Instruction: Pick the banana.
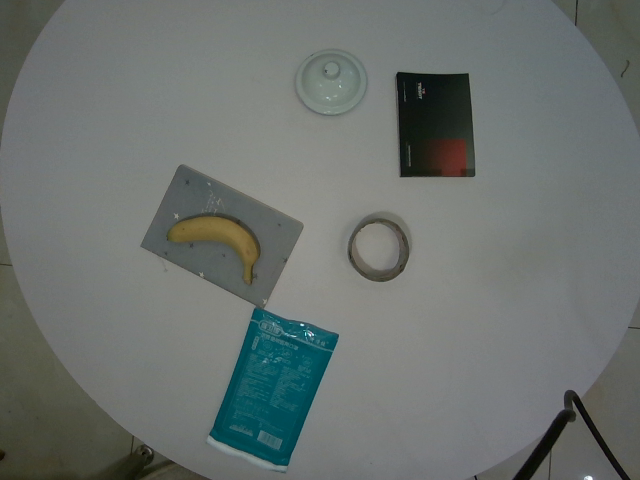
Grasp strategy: vertical